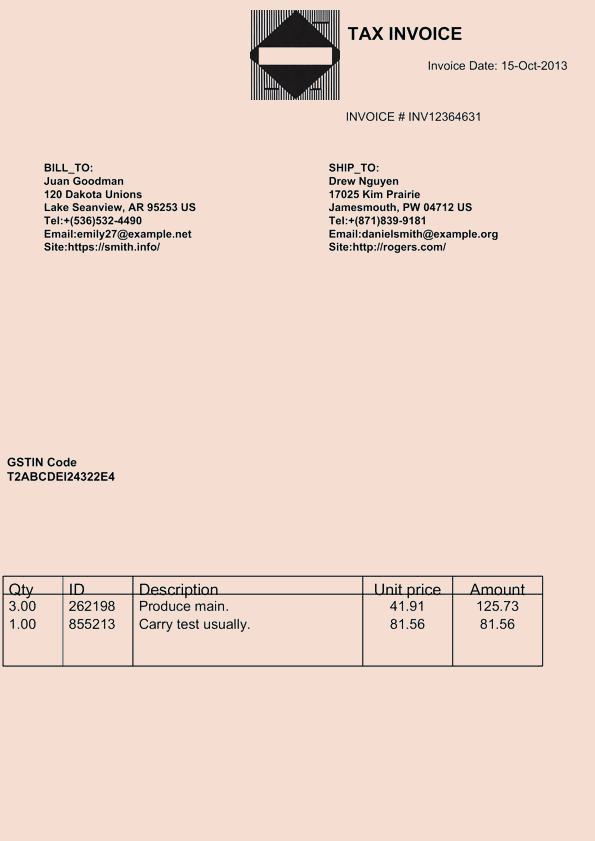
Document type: Invoice